Question: Describe the condition in detail:
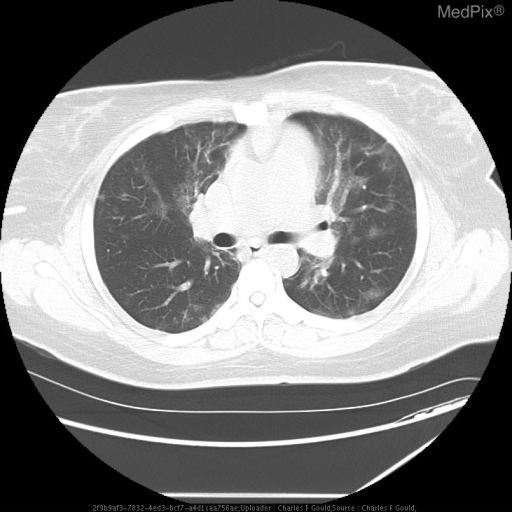
Answer: The disease is discussed as: Pneumocystis pneumonia (PCP) is a form of pneumonia caused by the yeast-like fungal microorganism Pneumocystis jirovecii. The causal agent was originally described as a protozoan and spelled P. jiroveci and prior to then was formerly classified as a form of Pneumocystis carinii, a name still in common usage. As a result, Pneumocystis pneumonia (PCP) has also been known as Pneumocystis jiroveci pneumonia and as Pneumocystis carinii pneumonia.

It is relatively rare in people with normal immune systems but common among people with weakened immune systems, such as premature or severely malnourished children, the elderly, and especially AIDS patients, in whom it is most commonly observed today. PCP can also develop in patients who are taking immunosuppressant medications (e.g., patients who have undergone solid organ transplantation) and in patients who have undergone bone marrow transplantation.

The organism is distributed worldwide.

PMID 12194762